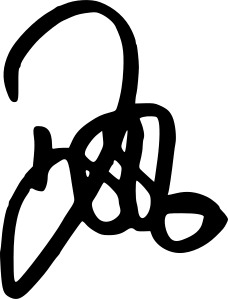
Signature of: doug bowser